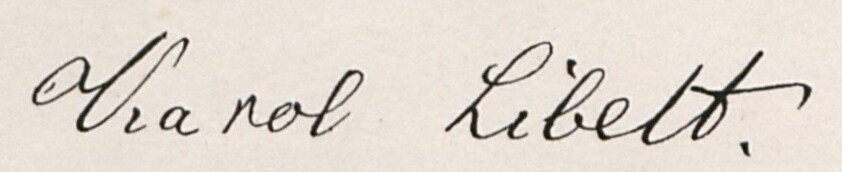
Signature of: karol libelt